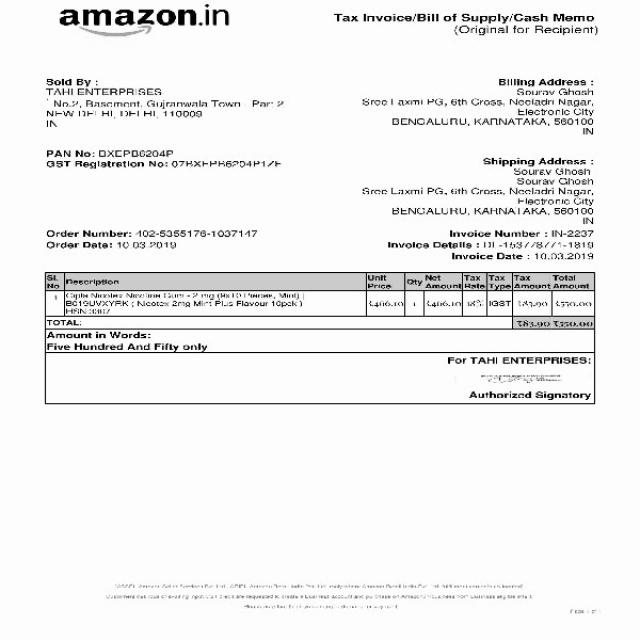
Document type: Invoice